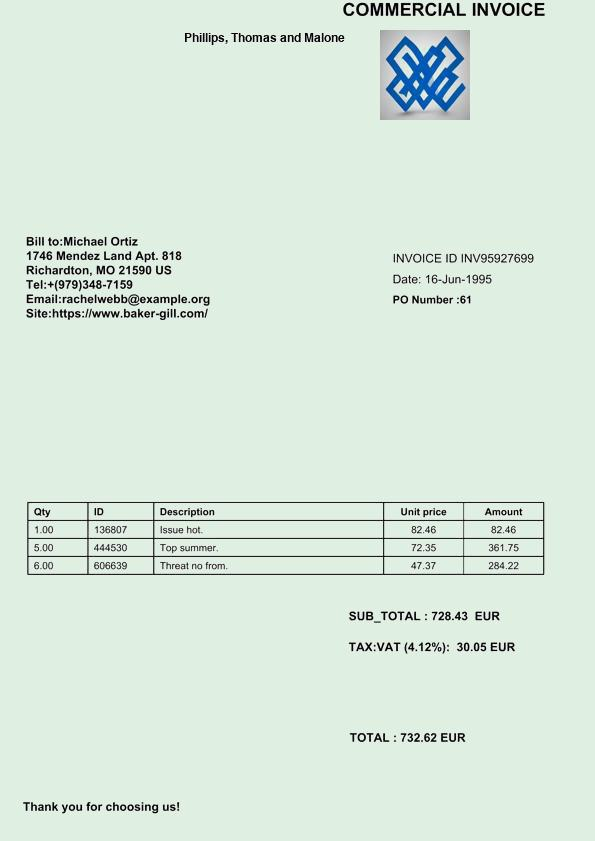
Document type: Invoice